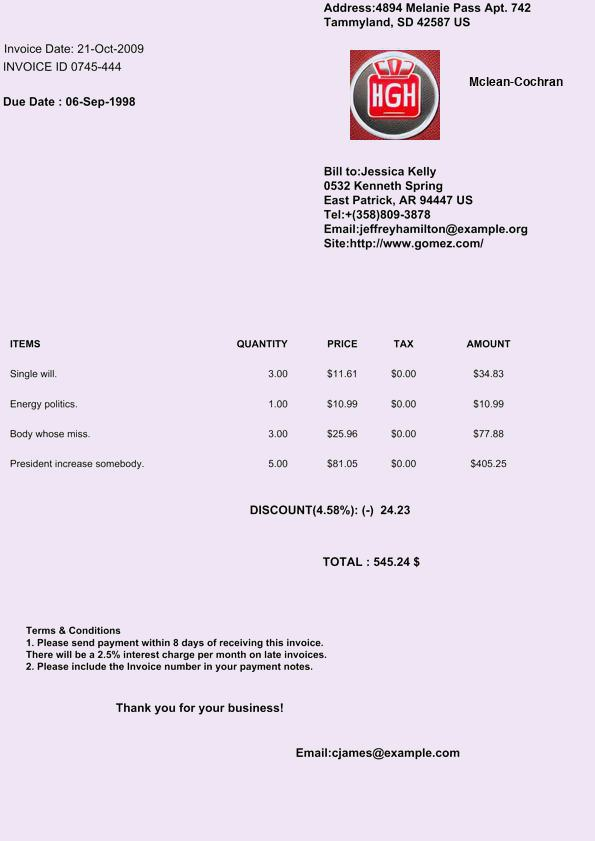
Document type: Invoice